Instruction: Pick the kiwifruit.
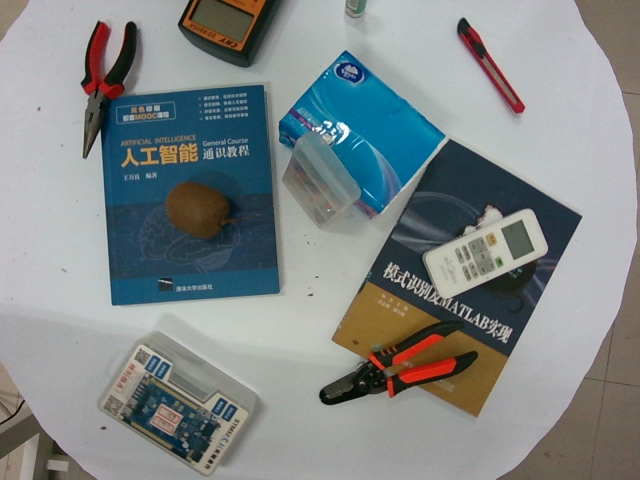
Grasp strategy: vertical